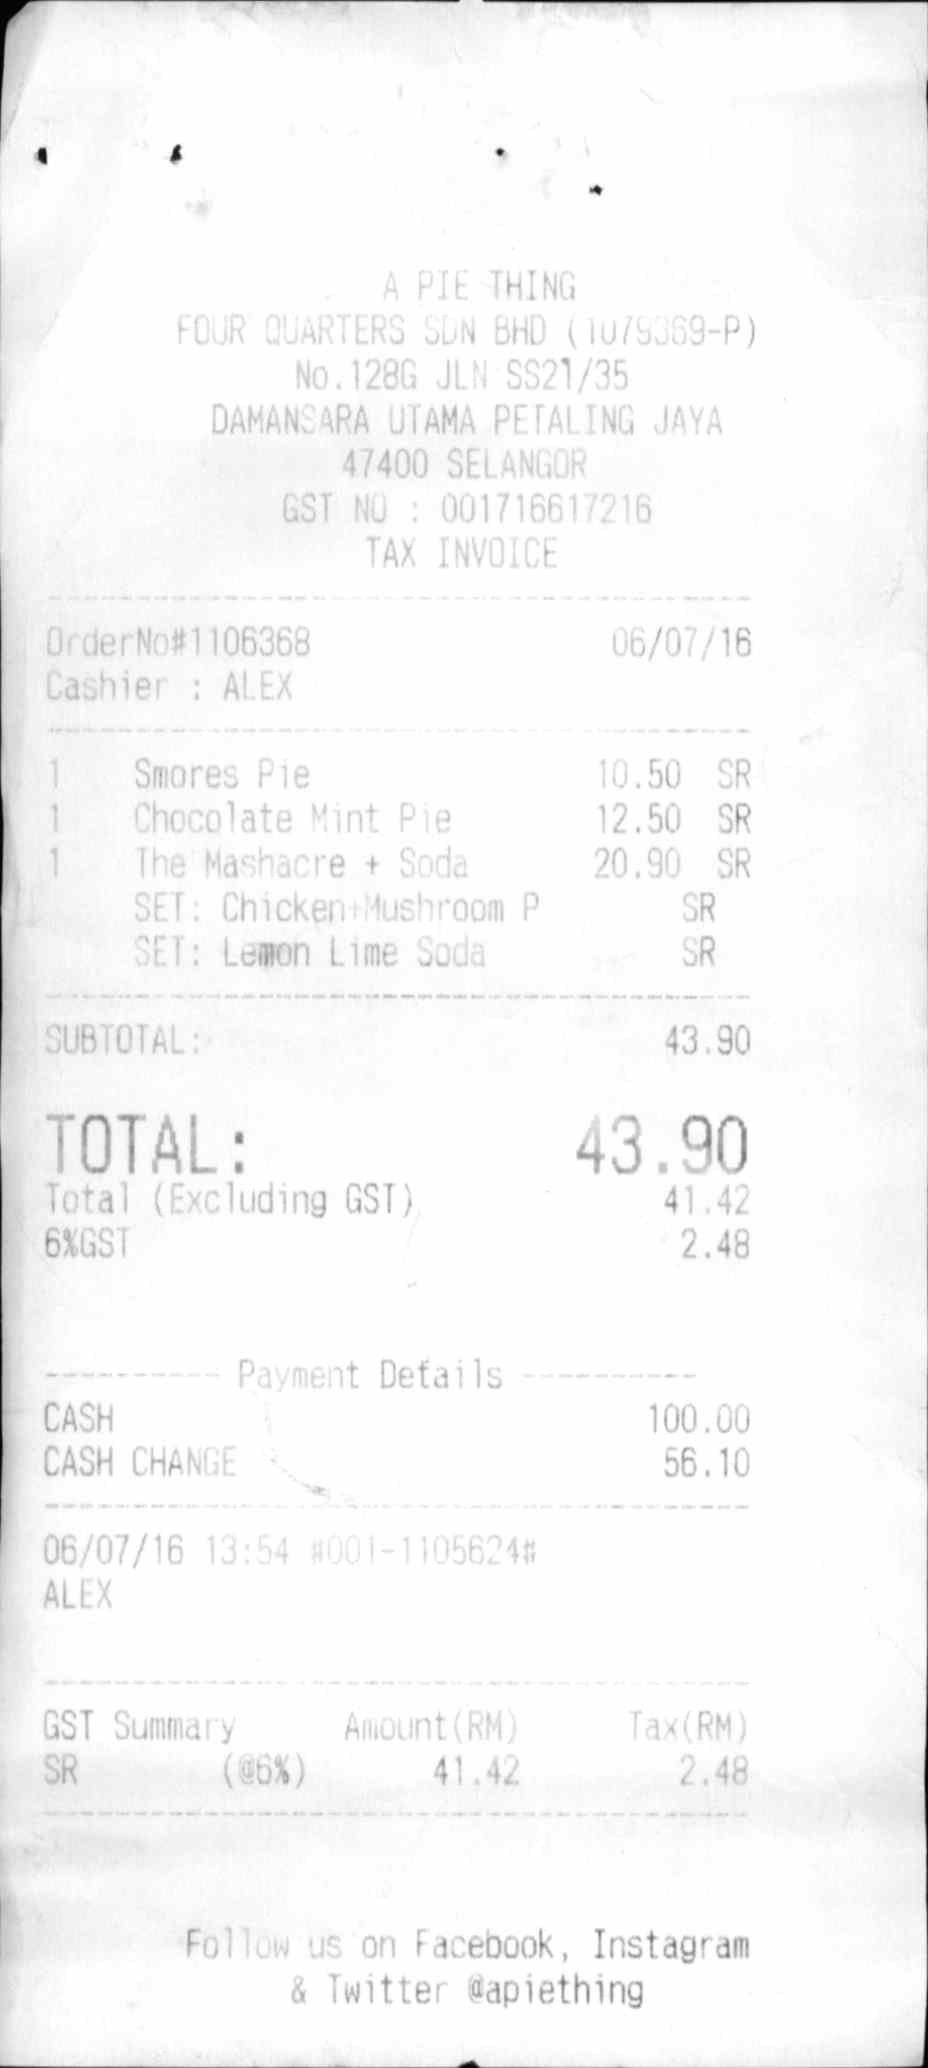
A PIE THING
FOUR QUARTERS SDN BHD (1079369-P)
NO.128G JLN SS21/35
DAMANSARA UTAMA PETALING JAYA
47400 SELANGOR
GST NO : 001716617216
TAX INVOICE
ORDERNO#1106368
CASHIER : ALEX
06/07/16
1
1
1
SMORES PIE
CHOCOLATE MINT PIE
THE MASHACRE + SODA
SET: CHICKEN+MUSHROOM P
SET: LEMON LIME SODA
10.50
12.50
20.90
SR
SR
SR
SR
SR
SUBTOTAL:
TOTAL:
TOTAL (EXCLUDING GST)
6%GST
43.90
43.90
41.42
2.48
PAYMENT DETAILS
CASH
CASH CHANGE
100.00
56.10
06/07/16 13:54 #001-1105624#
ALEX
GST SUMMARY
AMOUNT(RM)
TAX(RM)
SR
(@6%)
41.42
2.48
FOLLOW US ON FACEBOOK, INSTAGRAM
& TWITTER @APIETHING